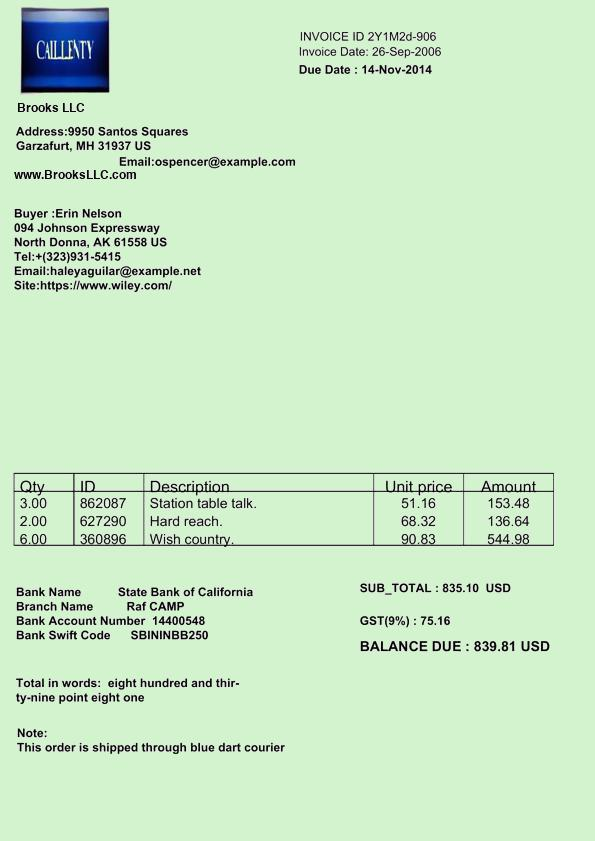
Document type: Invoice